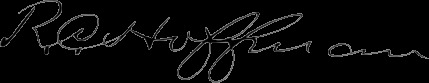
Signature of: richard curzon hoffman